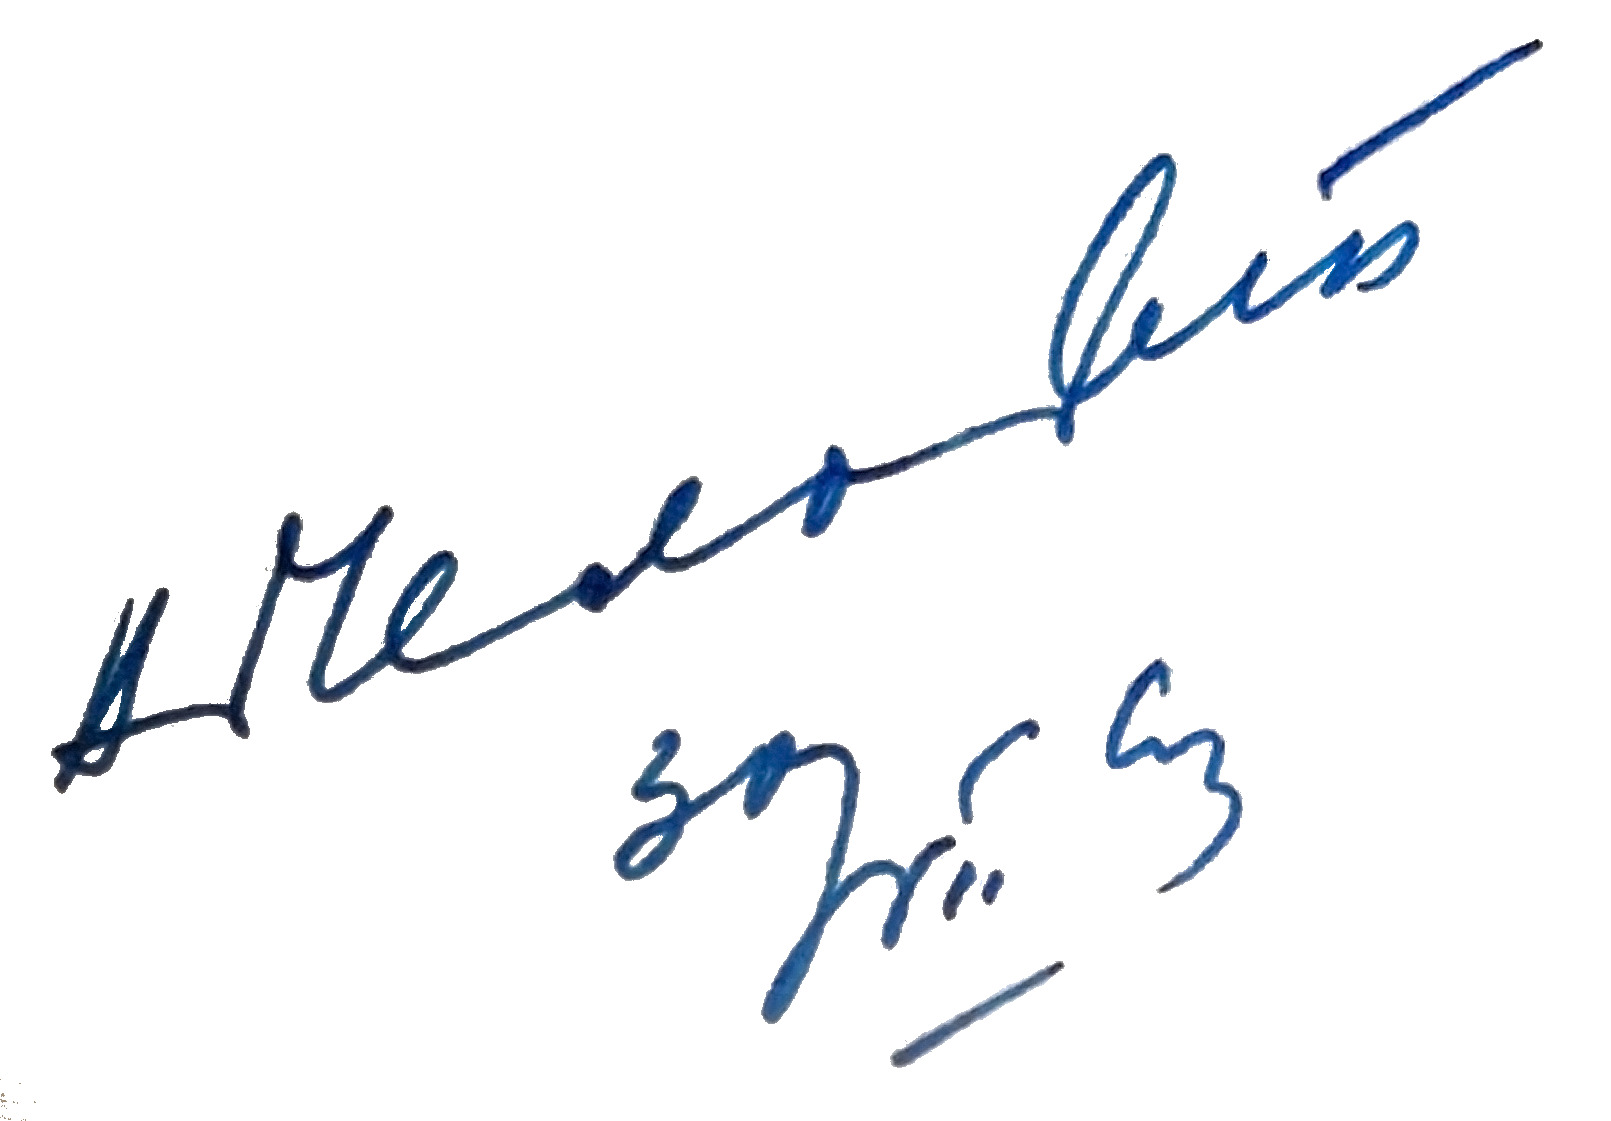
Signature of: vladimir chelomey